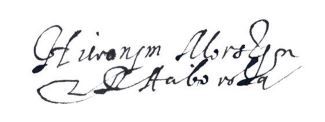
Signature of: hieronim morsztyn